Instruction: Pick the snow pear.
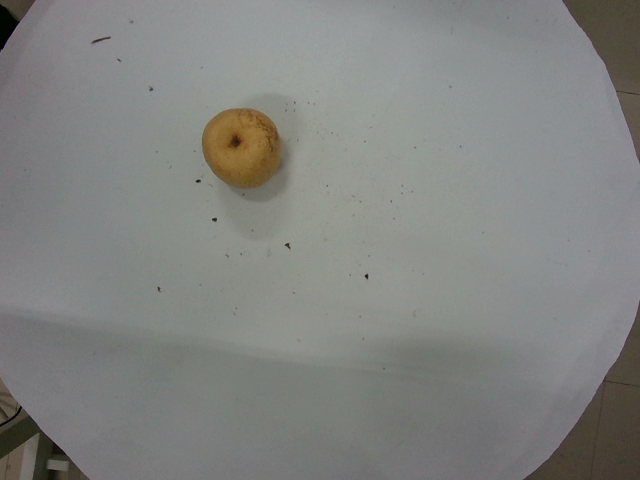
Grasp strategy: vertical